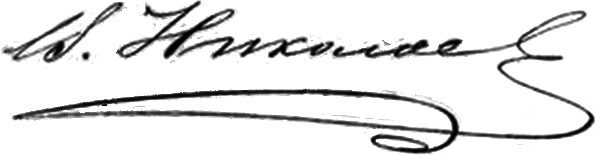
Signature of: vladimir nikolayev